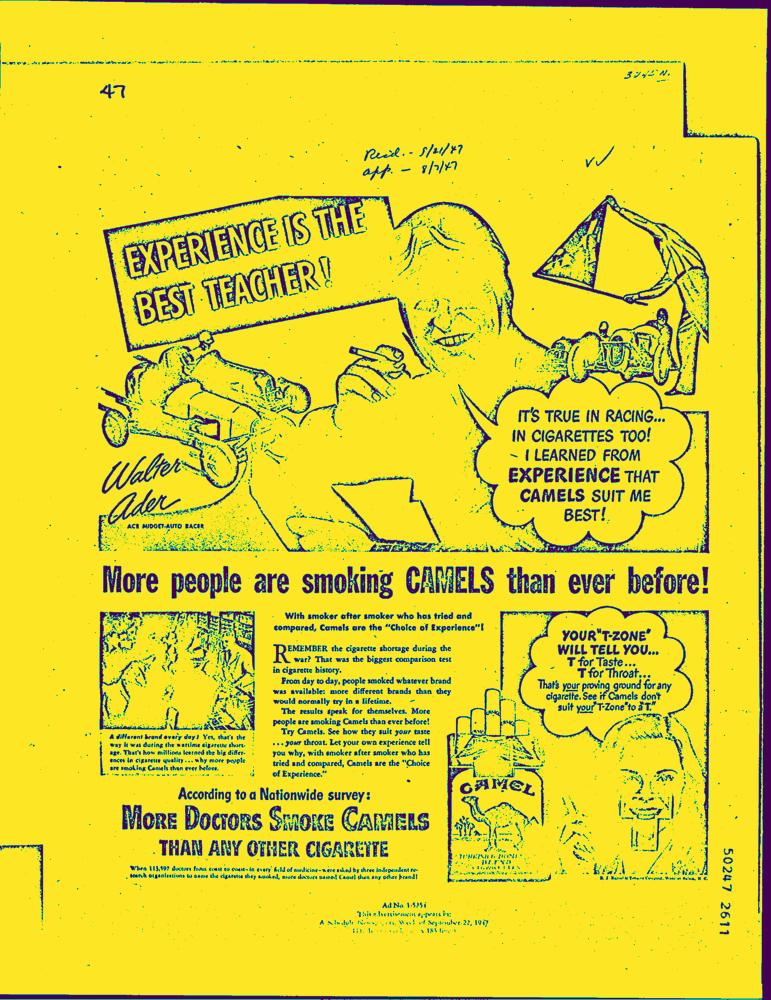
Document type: AD